Question: Describe the condition in detail:
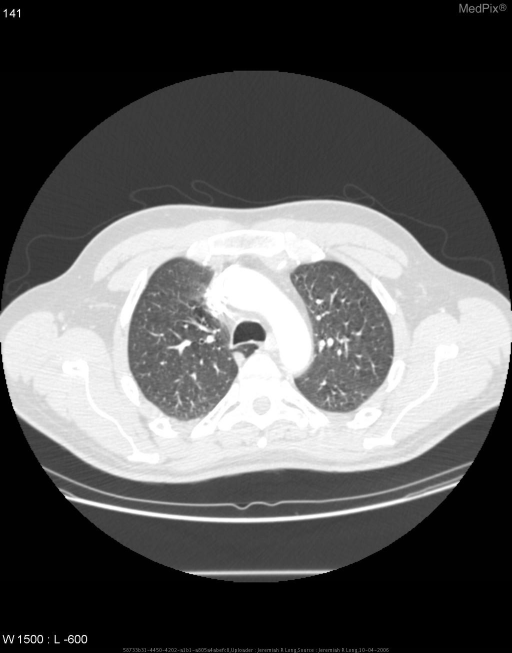
Answer: The disease is discussed as: The azygous fissure is a common variant, occurring in about 1% of the population.  It occurs from the failure of normal migration of the azygous vein from the chest wall to its usual location.  The resulting fissure is caused by the invagination of both the visceral and parietal pleura.  There is still normal architecture, vascular, and bronchial supply to this region of lung.